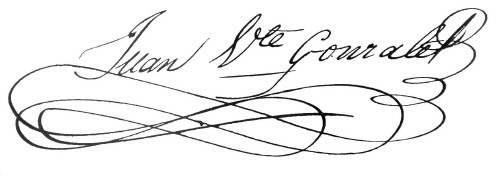
Signature of: juan vicente gonzález